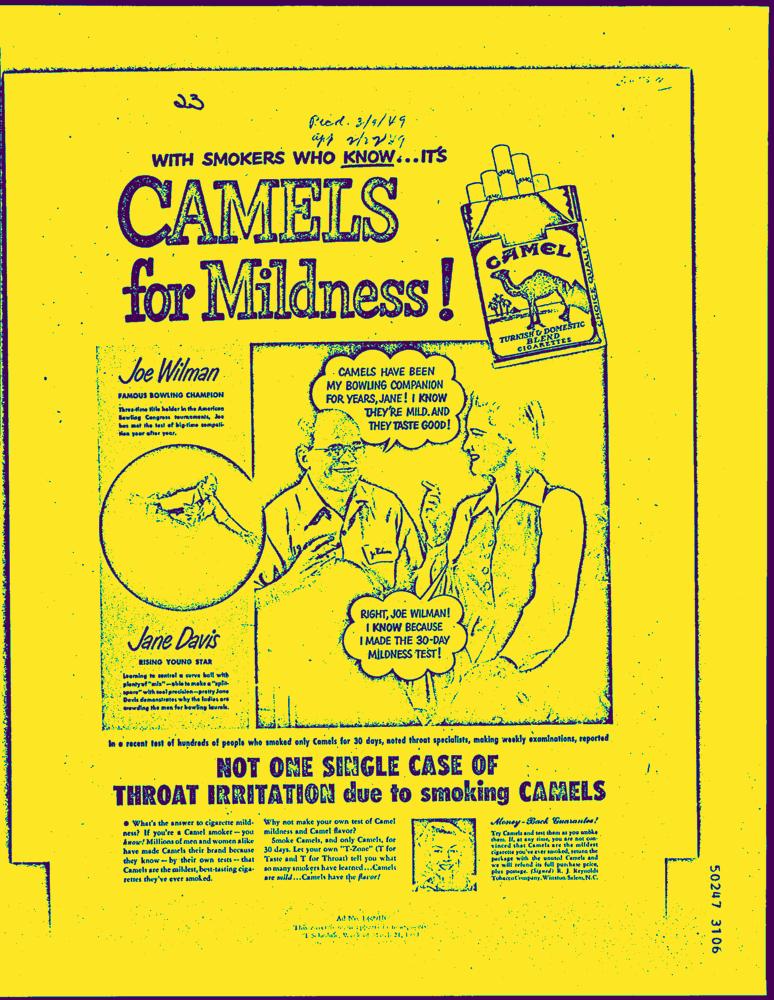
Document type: AD